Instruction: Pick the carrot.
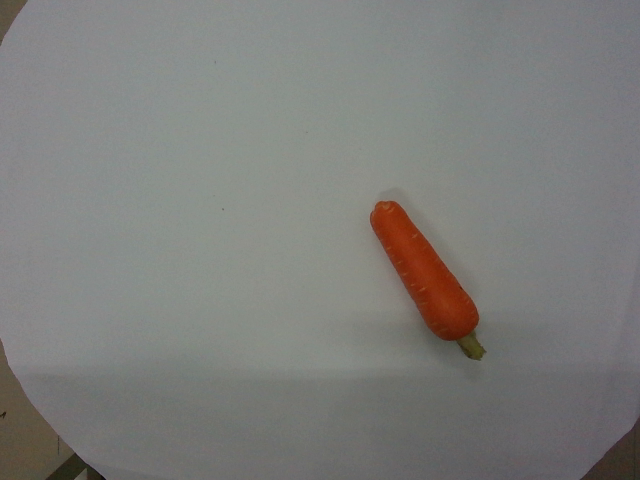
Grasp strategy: vertical